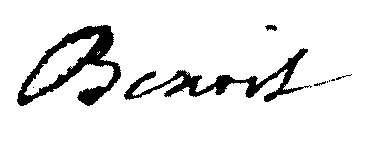
Signature of: antoine benoit